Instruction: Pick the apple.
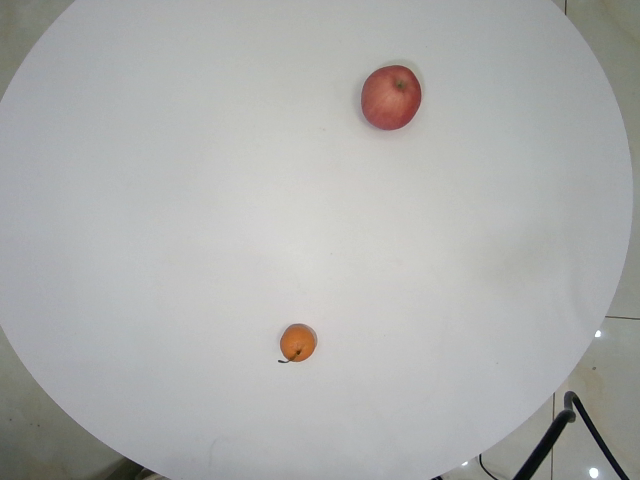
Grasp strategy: vertical